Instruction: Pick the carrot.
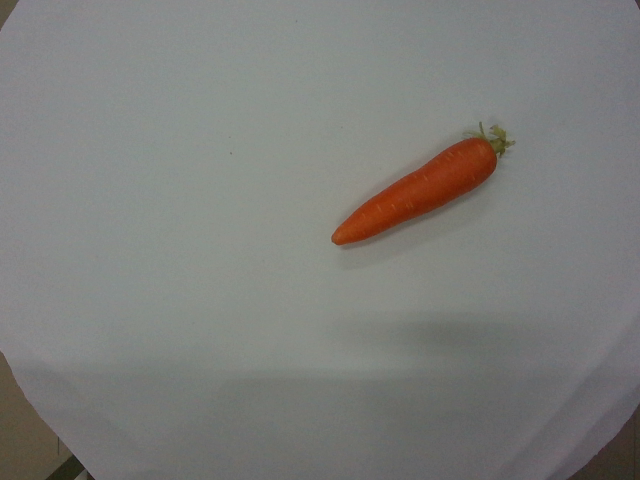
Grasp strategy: vertical